Question: What is the mailing or notice date provided in the document?
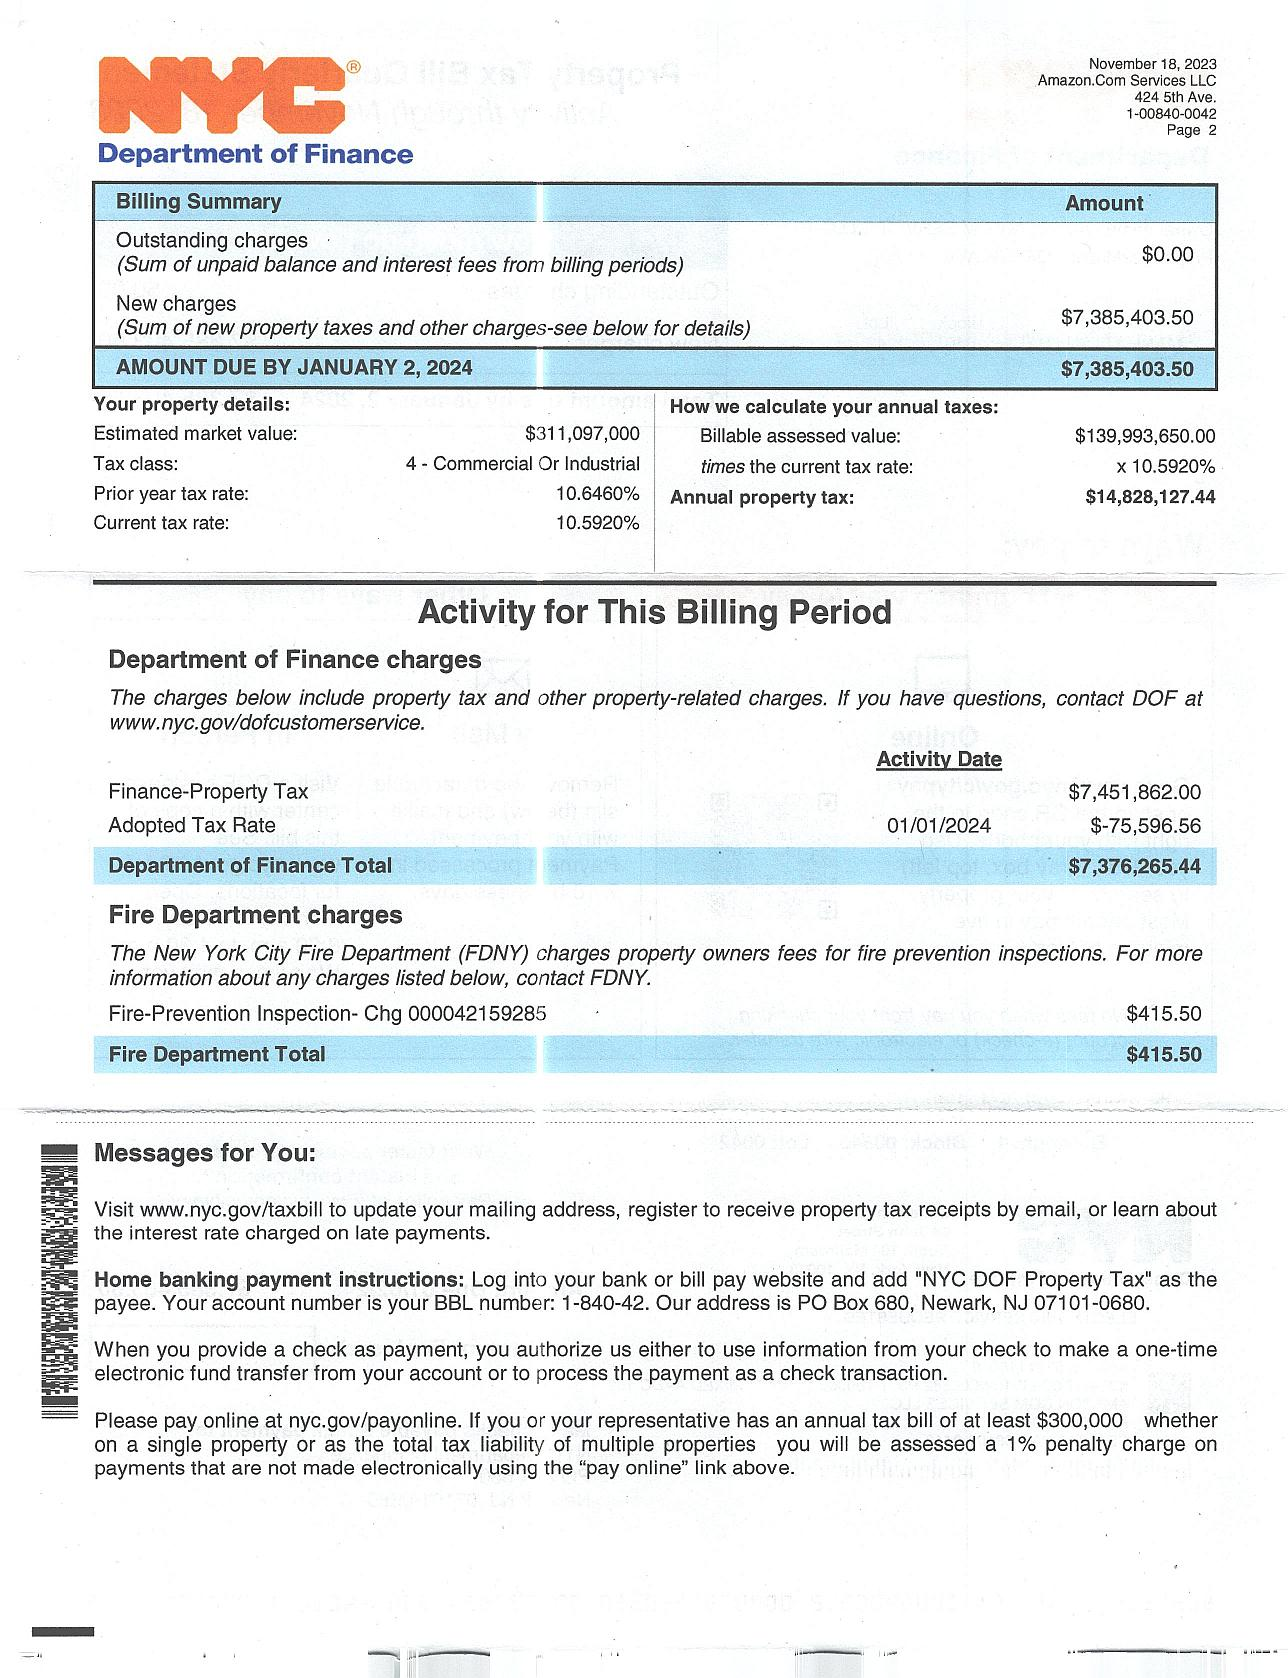
Answer: "18-Nov-23"